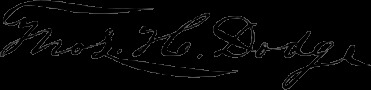
Signature of: thomas hutchins dodge